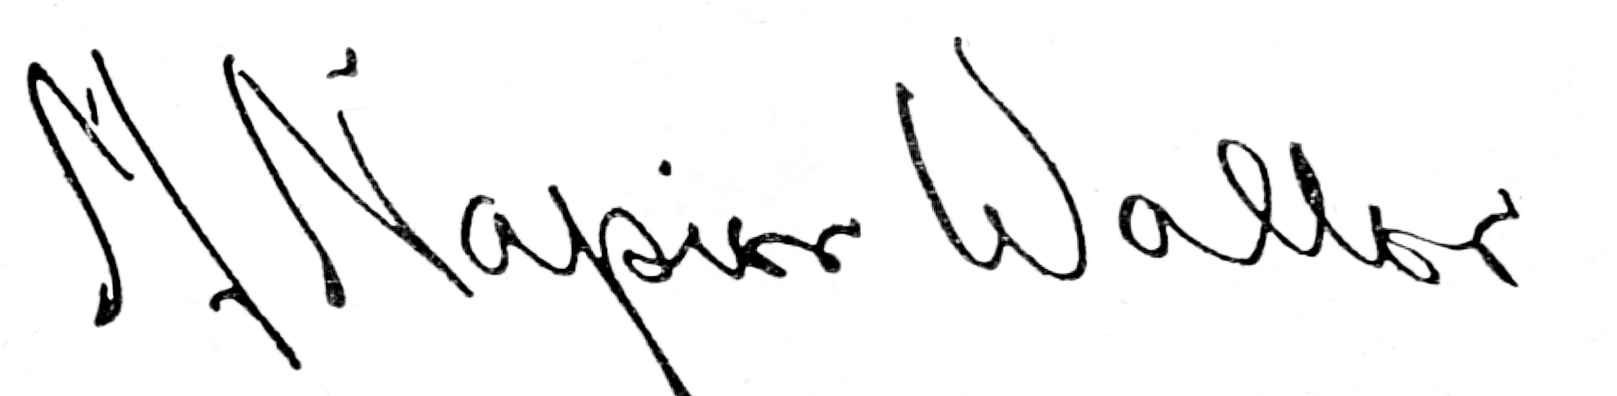
Signature of: napier waller